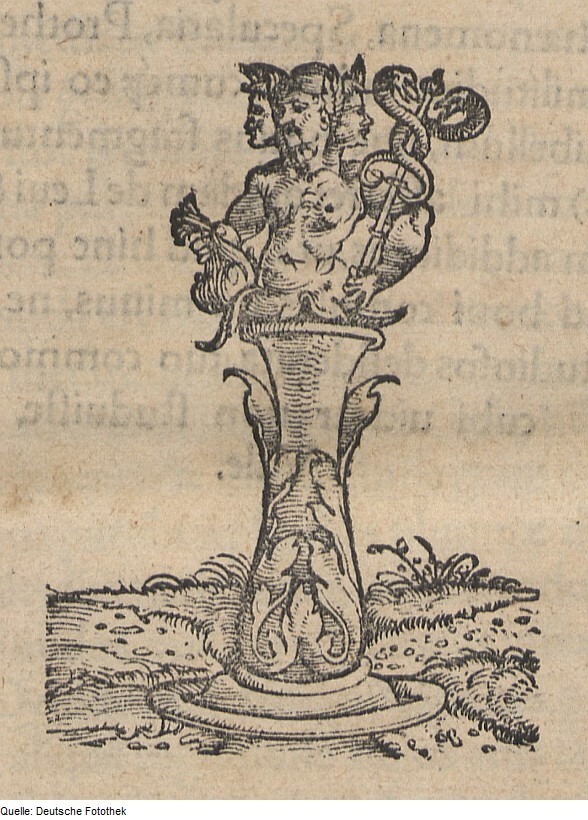
Signature of: johannes herwagen the elder